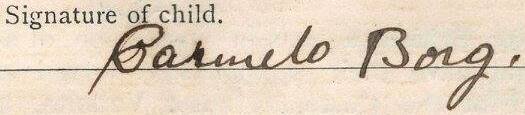
Signature of: carmelo borg pisani